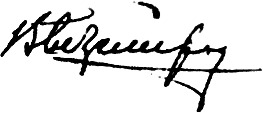
Signature of: volodymyr bezsmertnyi